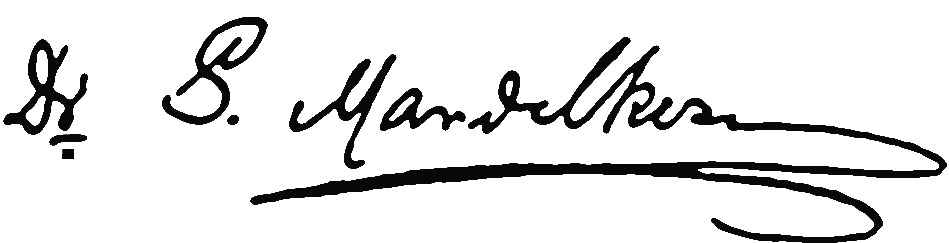
Signature of: salomon mandelkern